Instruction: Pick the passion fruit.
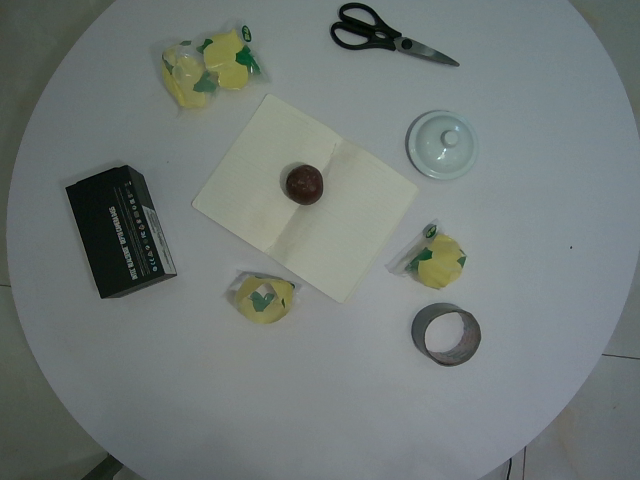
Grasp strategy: vertical